Question: What is the name of the tenant mentioned in the document?
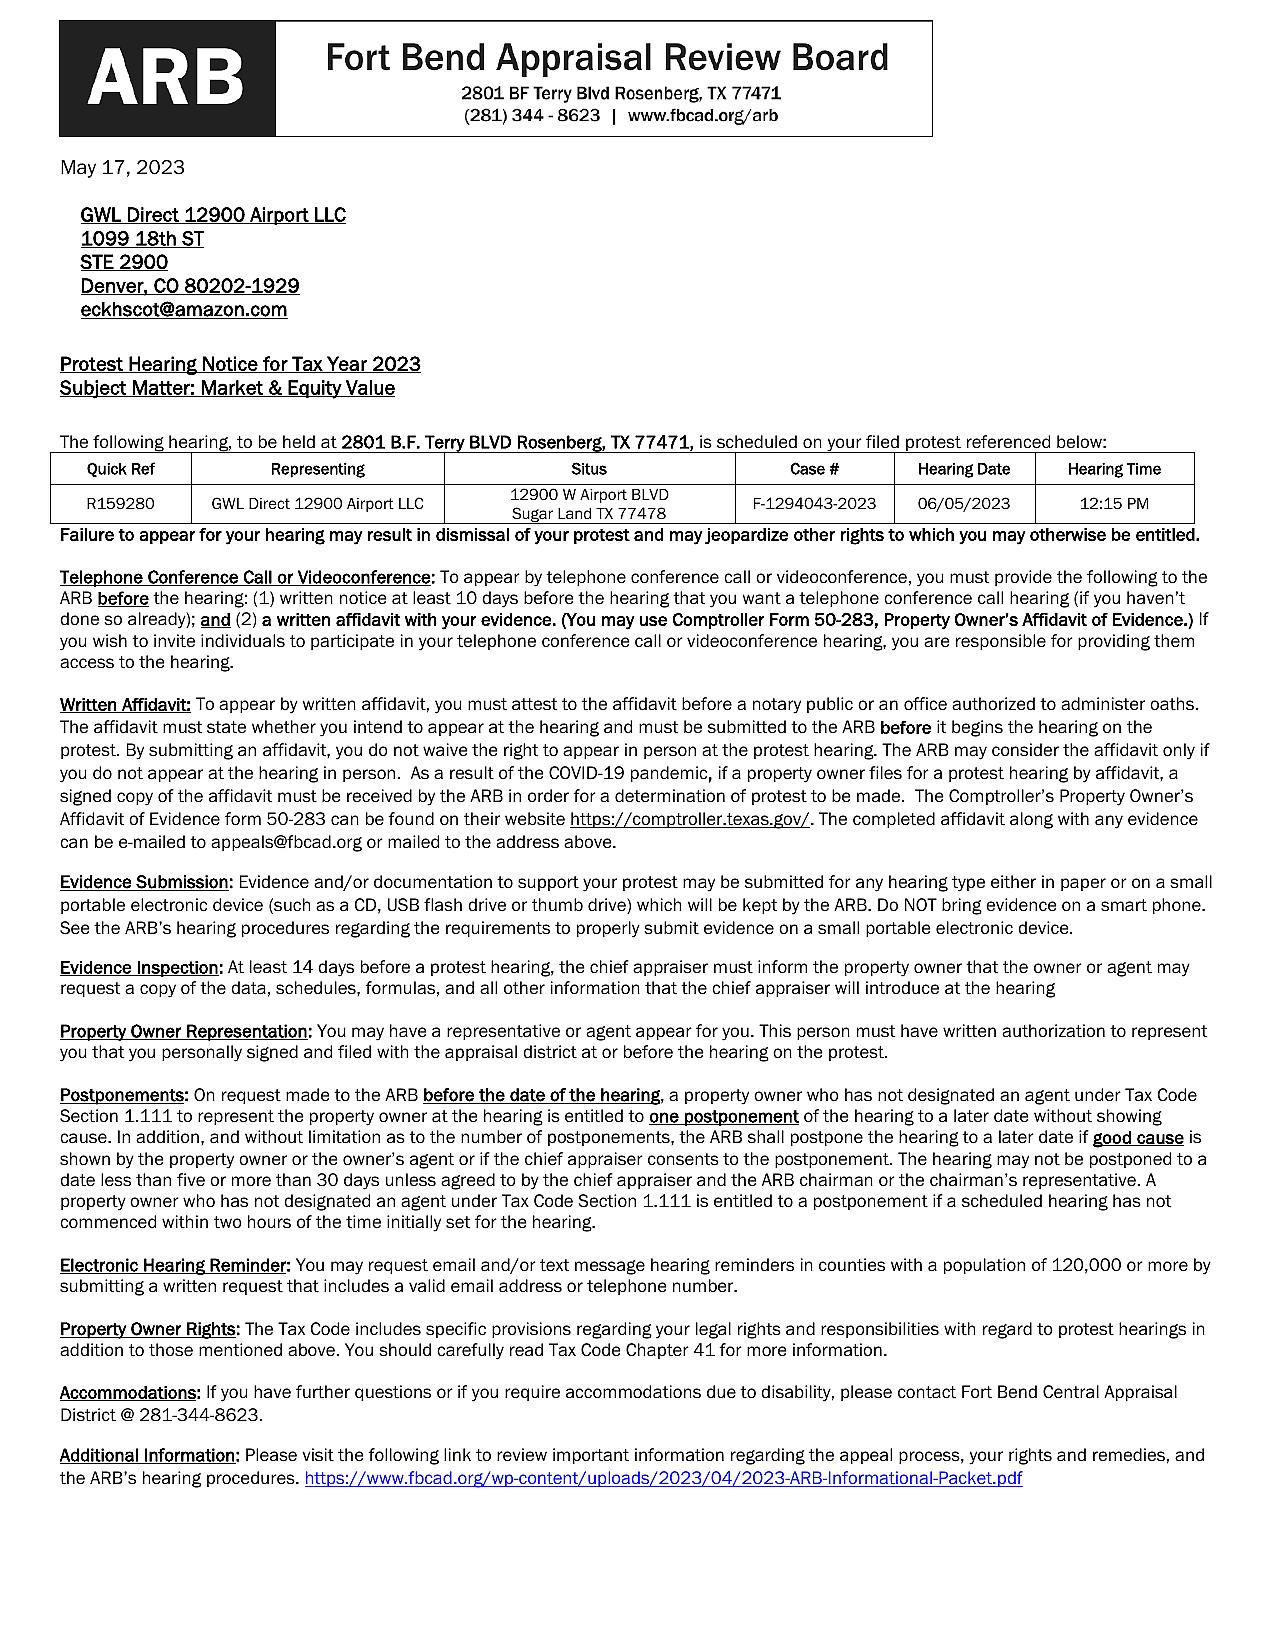
Answer: "GWL Direct 12900 Airport LLC"